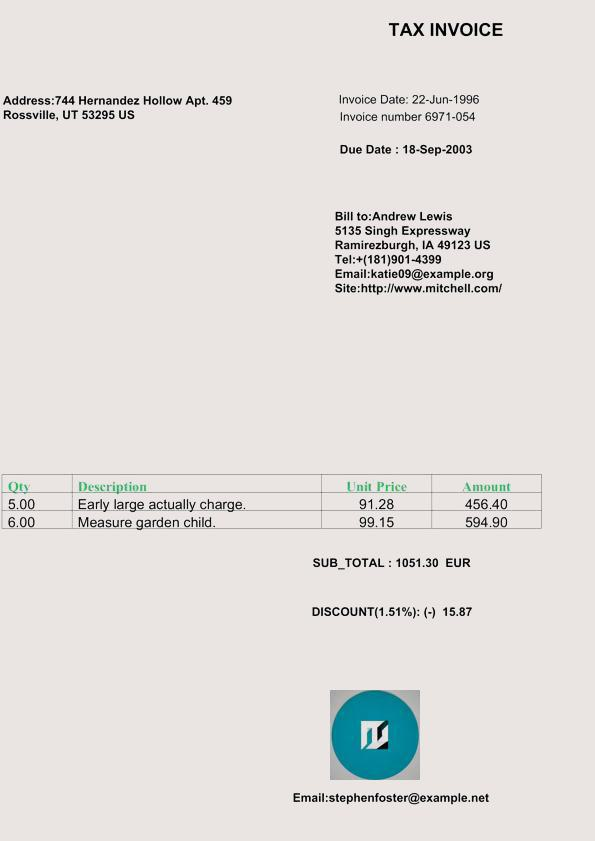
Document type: Invoice